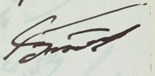
Signature of: yanaki stoilov